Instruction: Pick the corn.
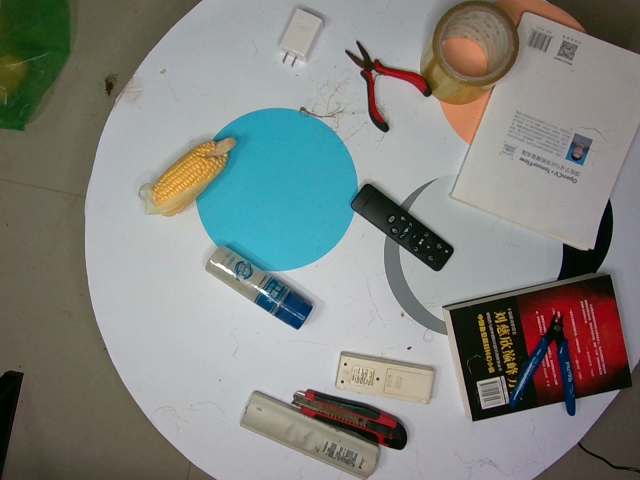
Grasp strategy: vertical